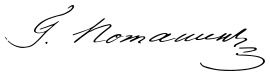
Signature of: grigory potanin